Question: What is the suspected problem?
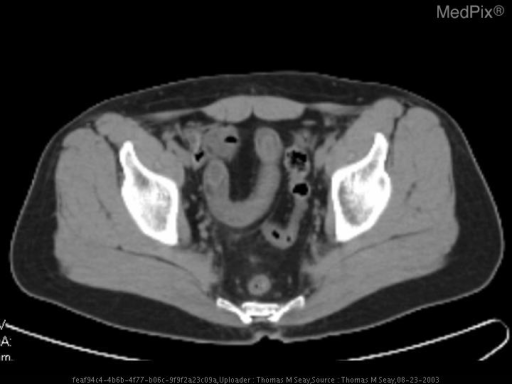
Answer: The findings suggest Figure 1. Patient A. Tc-99m HMPAO tagged WBC study demonstrates normal biodistribution of the radiopharmaceutical as well as a focal region of linear uptake in the right lower quadrant of the abdomen.

Figure 2. Patient A. Contrast enhanced CT through the pelvis demonstrates a loop of small bowel with wall thickening abutting the right pelvic sidewall.

Figure 3. Patient B. F-18 FDG PET axial image through pelvis demonstrates focal linear FDG avidity.

Figure 4. Patient B. Non-contrast CT of pelvis demonstrates a loop of small bowel with wall thickening. There is mild surrounding mesenteric edema as well as prominence of the surrounding fat.

Figure 5. Patient B. PET image fused with the CT image (studies were obtained simultaneously). Correlation of FDG avidity to thickened small bowel loop.

Figure 6. Patient A. Selected image from a small bowel follow-through concentrating on the right lower quadrant. Demonstration of narrowing of the terminal ileum (a “string” sign), surrounding mass effect and effacement of the cecum. Study was obtained several months after the previously shown Tc-99m HMPAO/WBC study.. Patient B. Non-contrast CT of pelvis demonstrates a loop of small bowel with wall thickening and mural edema. There is mild surrounding mesenteric edema as well as prominence of the surrounding fat.. The patient might have a history of Two patients with the same diagnosis, the request for the studies read "assess disease status"..